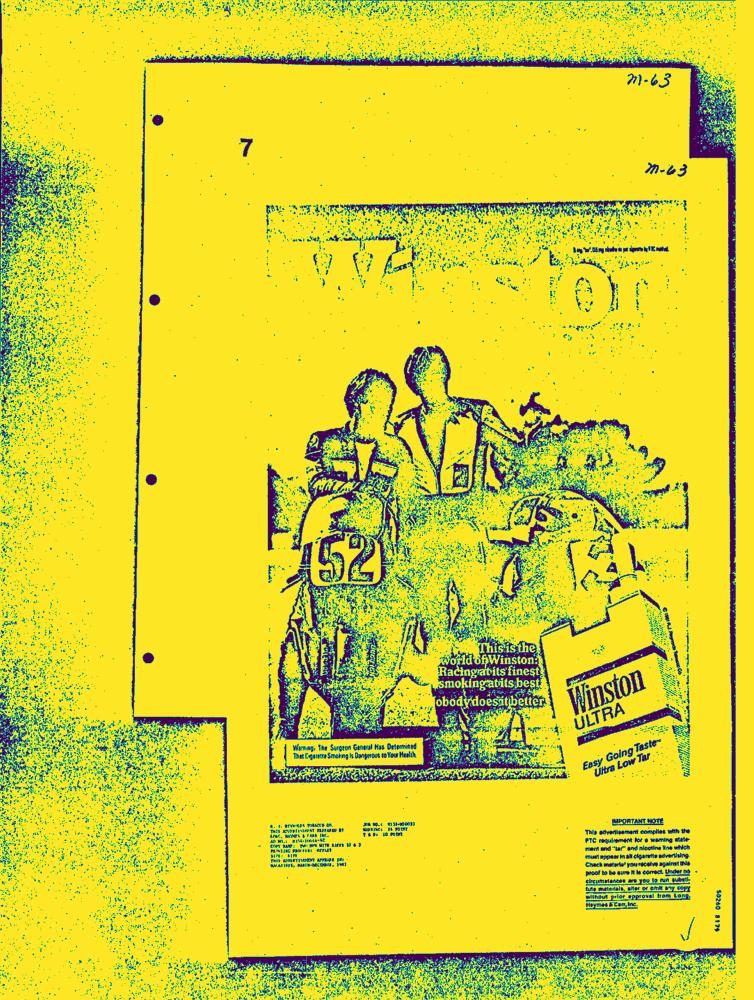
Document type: AD